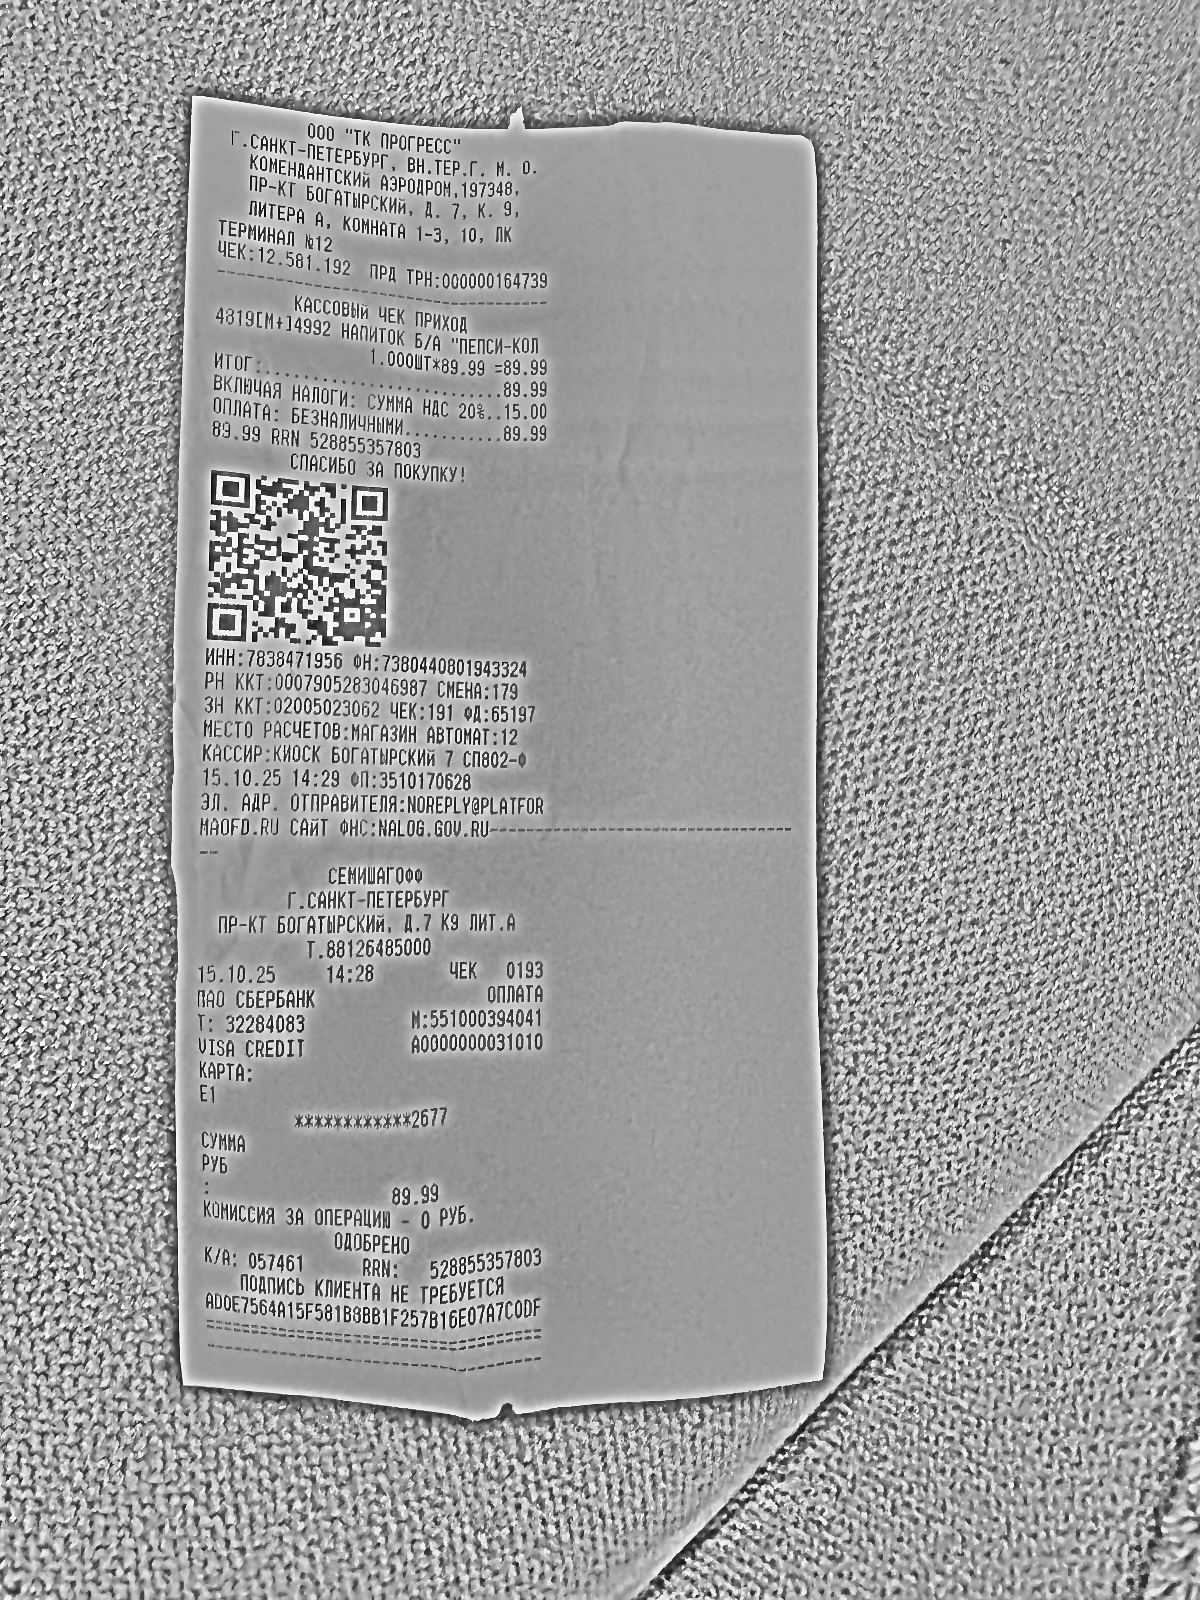
Продавец: ООО "ТК ПРОГРЕСС"
ИНН: 7838471956
Дата: 15.10.25
Товары: 4819[М+]4992 НАПИТОК Б/А "ПЕПСИ-КОЛ"
Количество: 1
Цена: 89.99
Сумма: 89.99
Итого: 89.99